Question: Describe the condition in detail:
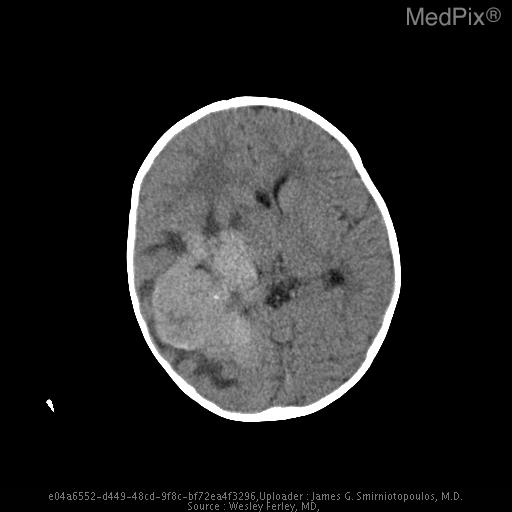
Answer: The disease is discussed as: Choroid Plexus Papilloma (WHO Grade I)
Choroid Plexus Carcinoma (WHO Grade III-IV)
Cell of Origin: Choroid plexus epithelium

Common Locations:
Adults - Fourth ventricle
Children - Lateral ventricle

Demographics: Children > Adults. 40-50% papillomas seen in first year of life, 85% < 5 yrs.  May be a congenital. Carcinomas usually seen only in pediatric age group.

Clinical Presentation: Hydrocephalus with headaches

Histology: Papillomas have characteristic lobulated gross appearance. Most are well-differentiated and may resemble normal choroid plexus, however, anaplastic transformation may occur. Parenchymal invasion suggests carcinoma, but can be seen with benign tumors as well.

Transformation of papilloma into carcinoma has been reported.

Special Stains: Cytokeratin distinguishes CPP from ependymoma; Prealbumin (transthyretin) may be helpful (although choroid metastases may also stain positive)
Progression: CSF seeding may occur in both papillomas and carcinomas.

Radiology: Well-demarcated intraventricular (or cerebellopontine angle) mass with hydrocephalus. Calcification especially frequent in fourth ventricular tumors. In adult patients the fourth ventricle is more common. The tumor is attached to the choroid plexus.

Comments: Hydrocephalus may reflect multiple factors, including CSF over-production, ventricular obstruction, and impaired CSF reabsorption. Can present as a congenital brain tumor or neoplasm.

===================================================
[REF 1]
"Choroid plexus tumours are rare epithelial brain tumours and limited information is available regarding their biology and the best treatment. A meta-analysis was done to determine prognostic factors and the influence of various treatment modalities. A thorough review of the medical literature (1966-1998) revealed 566 well-documented choroid plexus tumours. These were entered into a  database, which was analysed to determine prognostic factors and treatment modalities. Most patients with a supratentorial tumour
 were children, while the most common sites in adults were the fourth ventricle and the cerebellar pontine angle. Cerebellar pontine angle tumours were more frequently benign. Histology was the most important prognostic factor, as one, five, and 10-year projected survival rates were 90, 81, and 77% in choroid plexus-papilloma (n=353) compared to only 71, 41, and 35% in choroid plexus-carcinoma respectively (P<0.0005). Surgery was prognostically relevant for both choroid plexus-papilloma (P=0.0005) and choroid plexus-carcinoma (P=0.0001). Radiotherapy was associated with significantly better survival in choroid plexus-carcinomas.

Eight of 22 documented choroid plexus-carcinomas responded to chemotherapy. Relapse after primary treatment was a poor prognostic factor in choroid plexus-carcinoma patients but not in choroid plexus-papilloma patients. Treatment of choroid plexus tumours should start with radical surgical resection. This should be followed by adjuvant treatment in case of choroid plexus-carcinoma, and a "wait and see" approach in choroid plexus-papilloma. Copyright 2002 Cancer Research UK"